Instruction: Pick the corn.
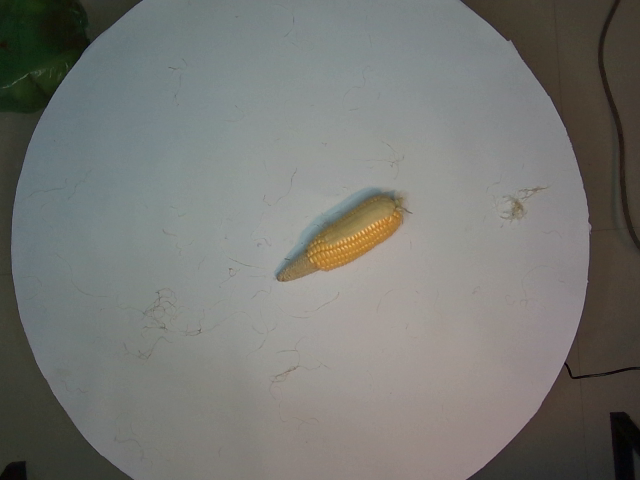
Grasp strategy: vertical